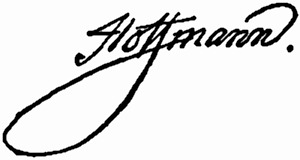
Signature of: e t a hoffmann